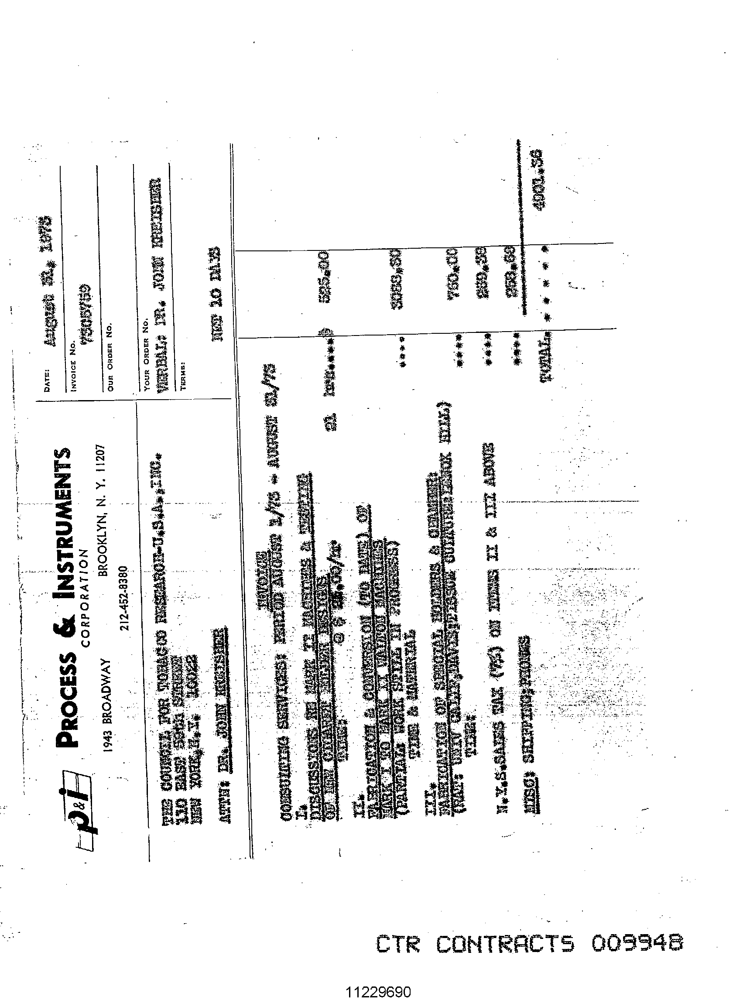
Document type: Invoice